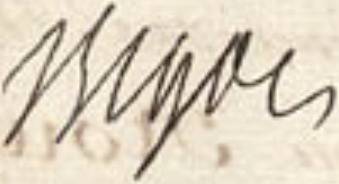
Signature of: françois bigot